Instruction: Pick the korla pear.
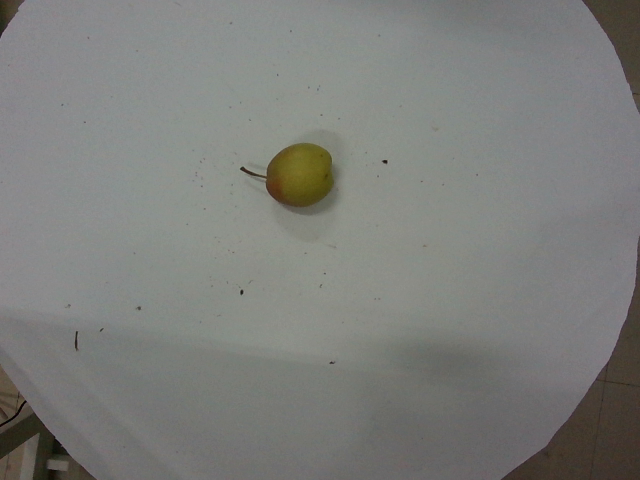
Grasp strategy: vertical